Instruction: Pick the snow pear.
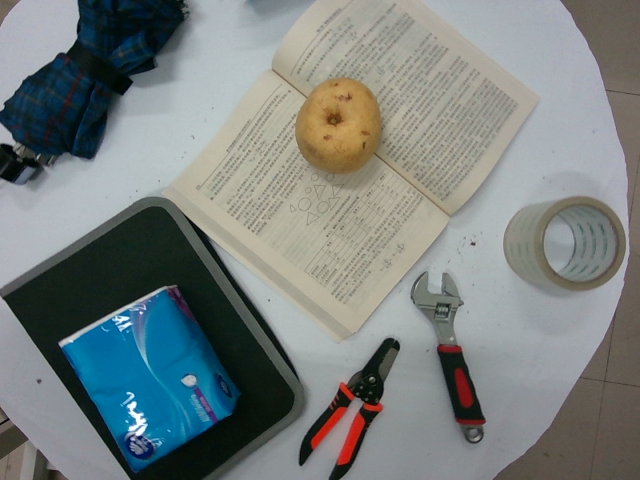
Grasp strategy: vertical